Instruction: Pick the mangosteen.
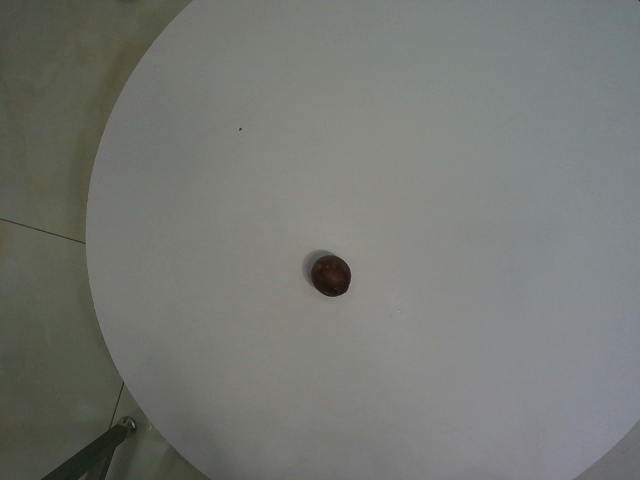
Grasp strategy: vertical